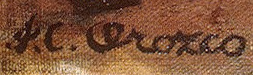
Signature of: josé clemente orozco